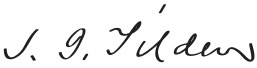
Signature of: samuel j tilden